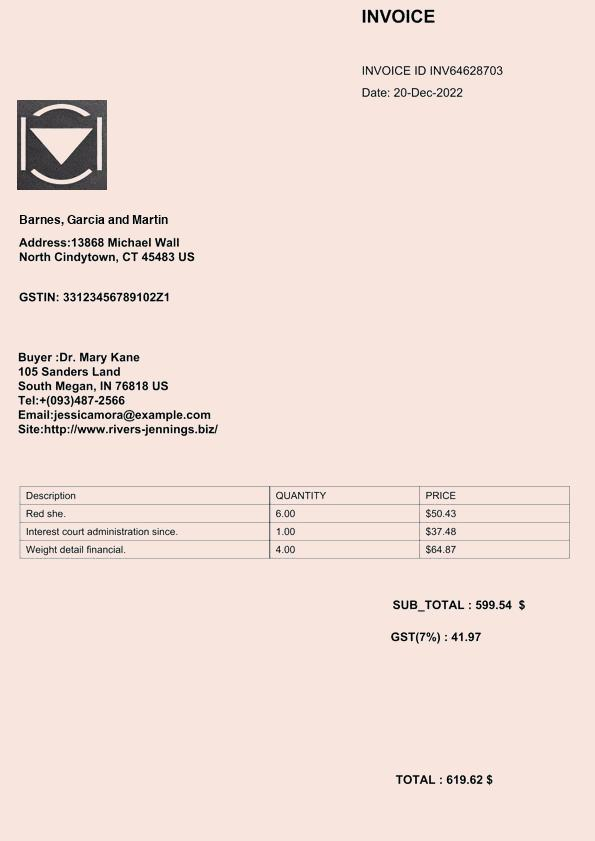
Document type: Invoice